Question: What is the date of the hearing as scheduled in the document?
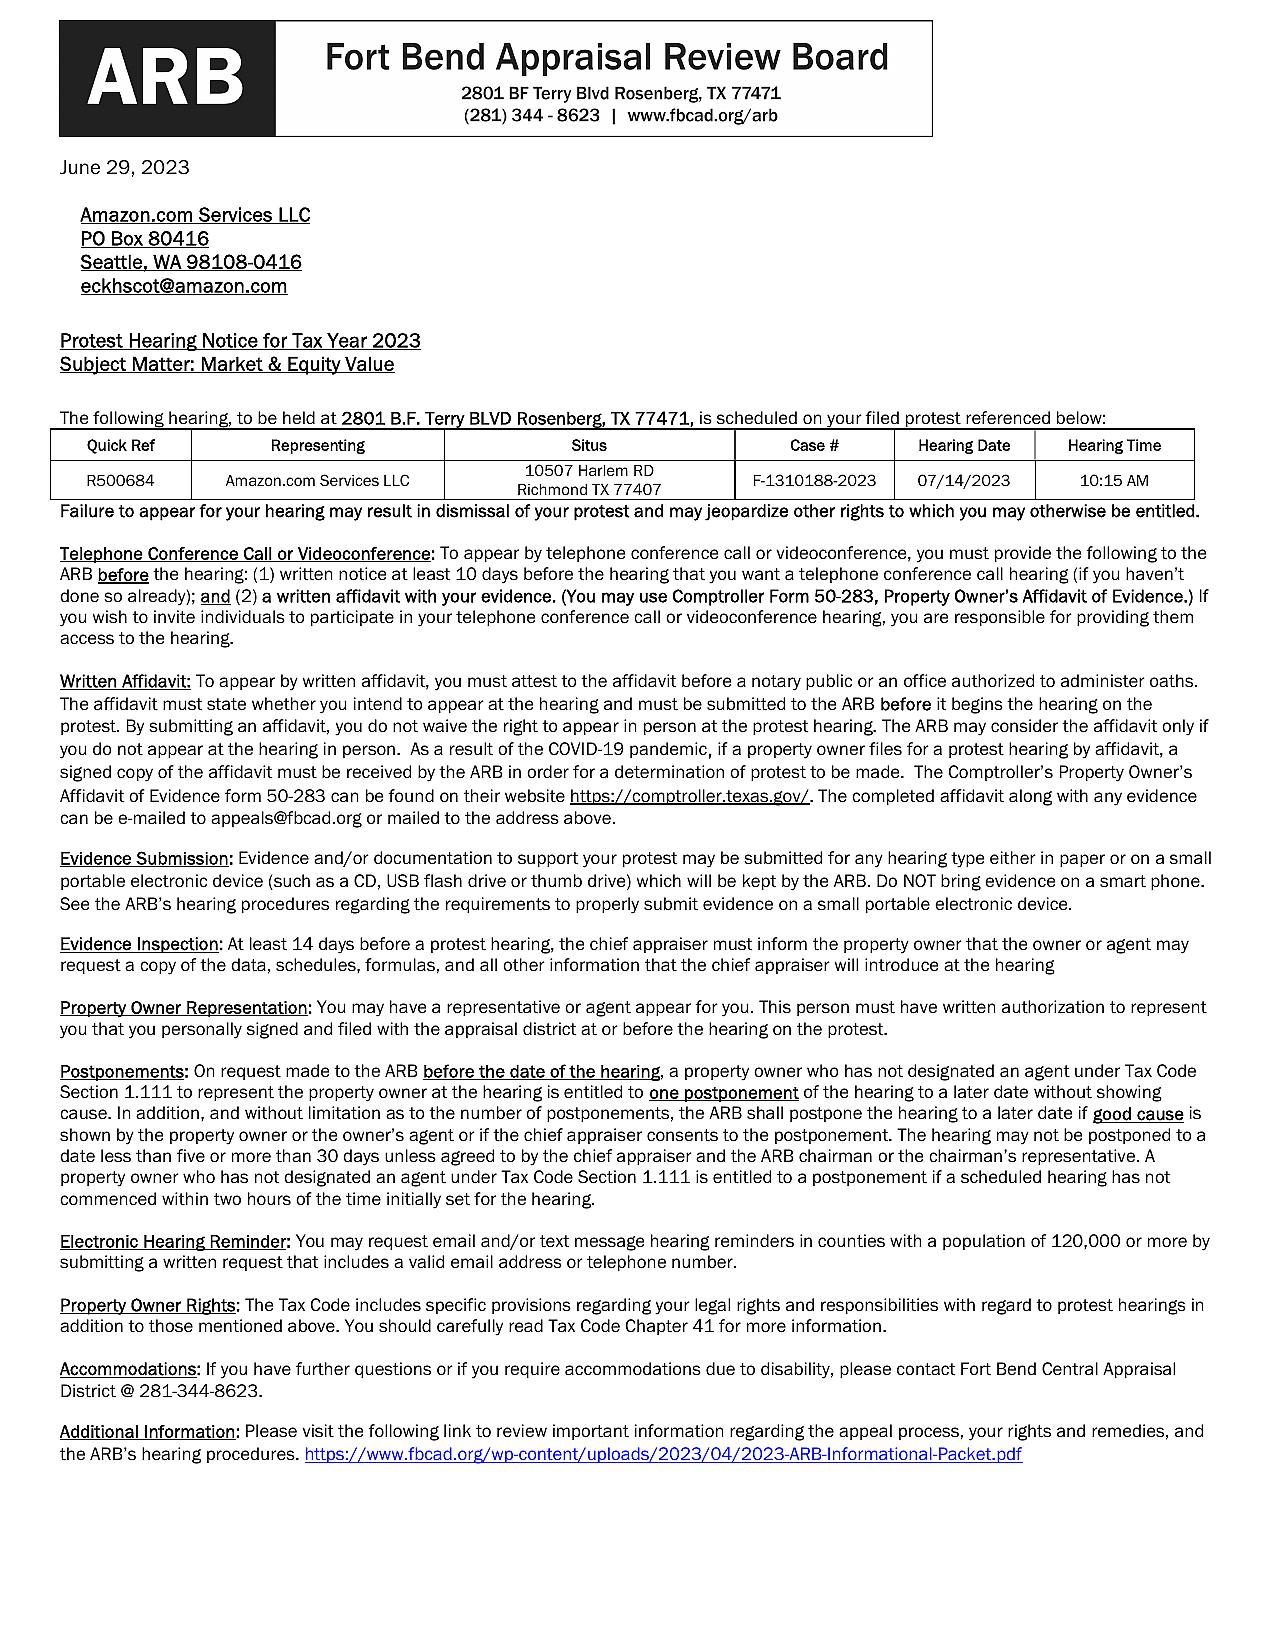
Answer: "7/14/23 10:15"